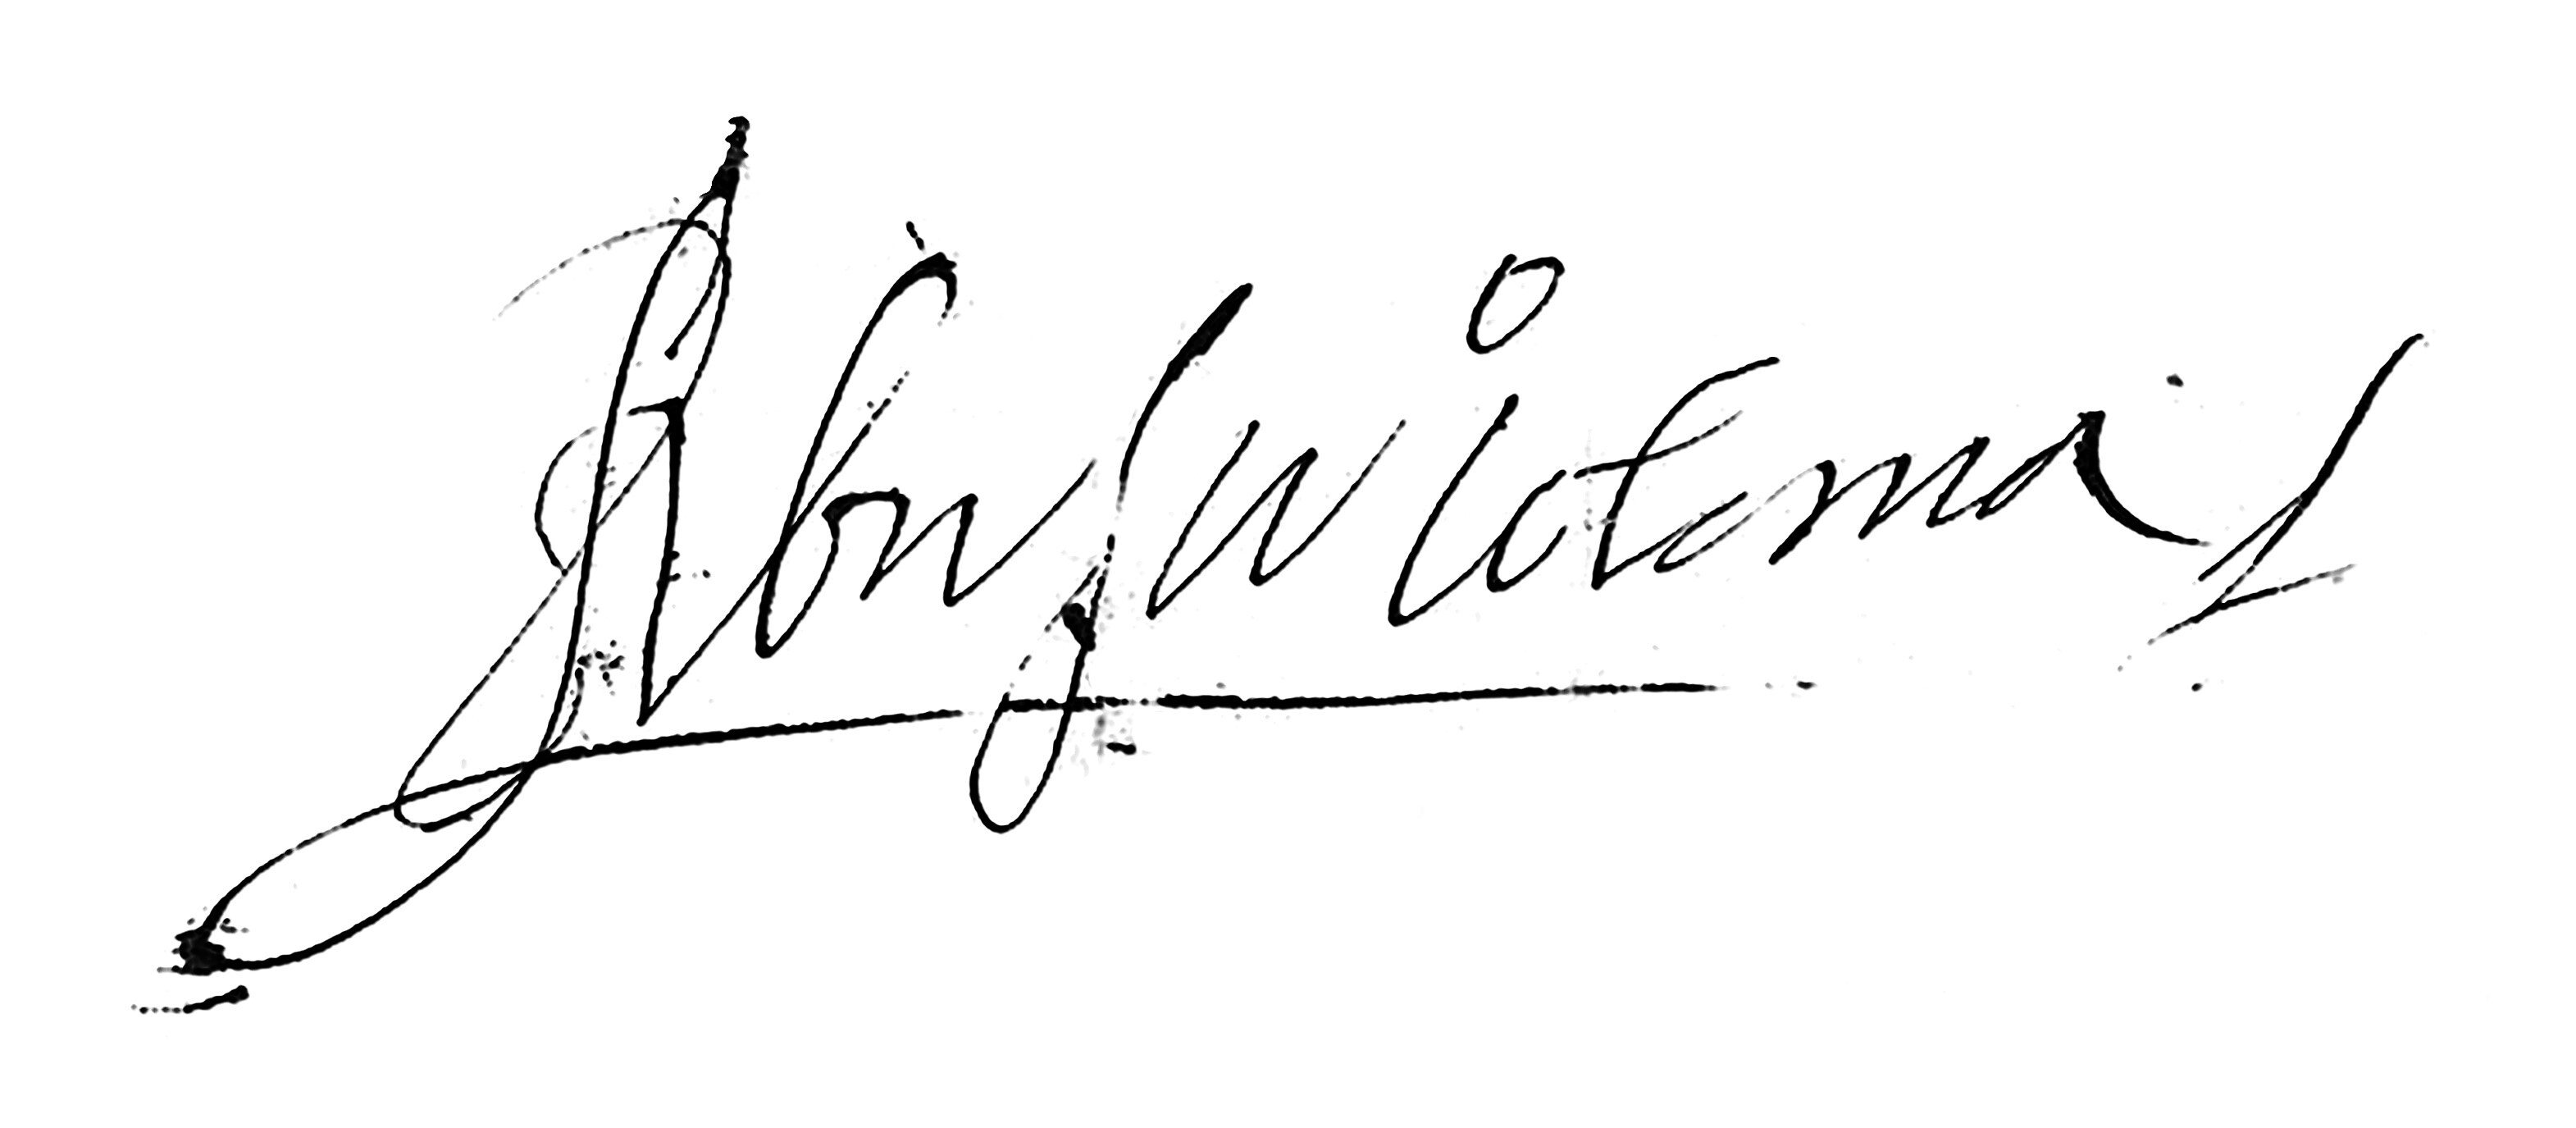
Signature of: joan de coloma i cardona 1st count of elda